Question: What are the imaging findings?
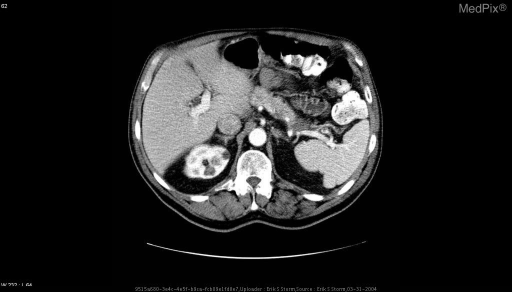
Answer: The imaging shows Hypodense lesion in the tail of the pancreas, with cystic and soft tissue components.  Minimal pancreatic duct dilatation. There were no hepatic lesions, and all mesenteric and retroperiteoneal nodes were sub-centimeter. Multicystic pancreatic tail lesion.  Remainder of pancreas is normal with minimal duct dilitation..